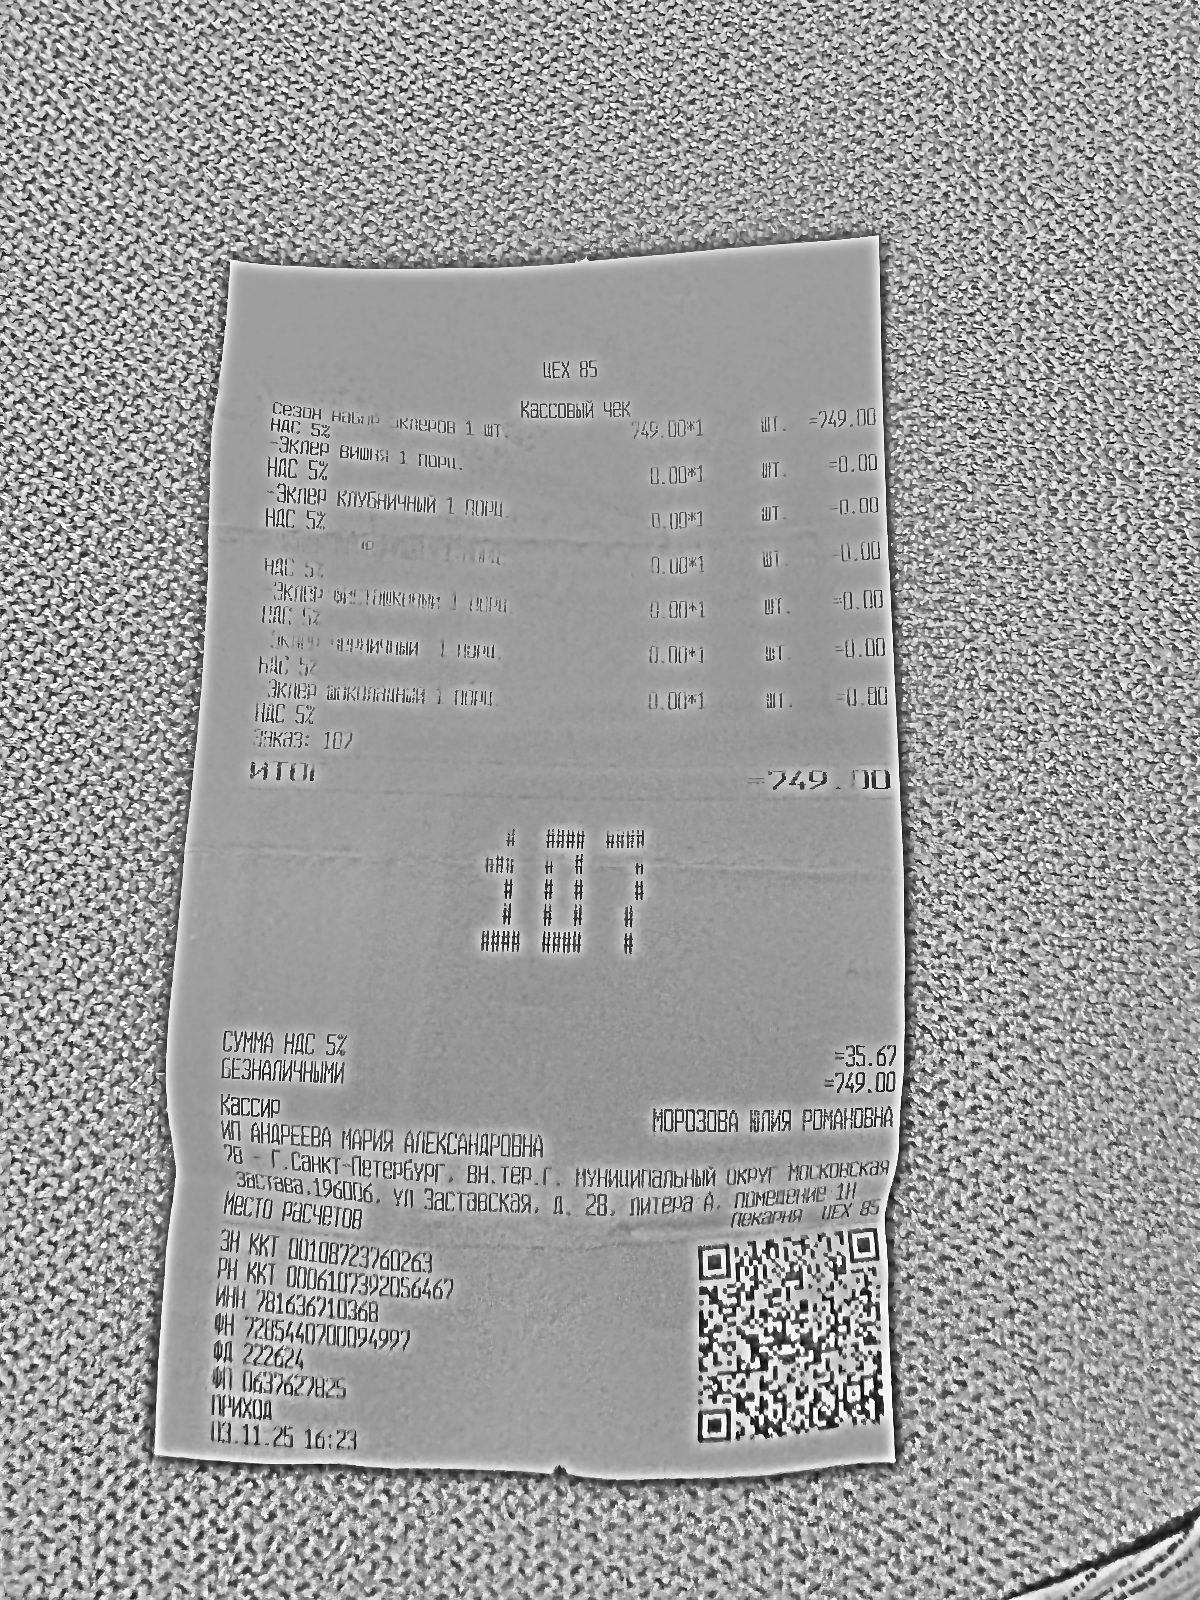
Продавец: ИП АНДРЕЕВА МАРИЯ АЛЕКСАНДРОВНА
ИНН: 781636710368
Дата: 03.11.25
Товары: Сезон набор эклеров 1 шт.; -Эклер вишня 1 порц.; -Эклер клубничный 1 порц.; не распознано; -Эклер фисташковый 1 порц.; -Эклер черничный 1 порц.; -Эклер шоколадный 1 порц.
Количество: 1; 1; 1; 1; 1; 1; 1
Цена: 749.00; 0.00; 0.00; 0.00; 0.00; 0.00; 0.00
Сумма: 749.00; 0.00; 0.00; 0.00; 0.00; 0.00; 0.00
Итого: 749.00